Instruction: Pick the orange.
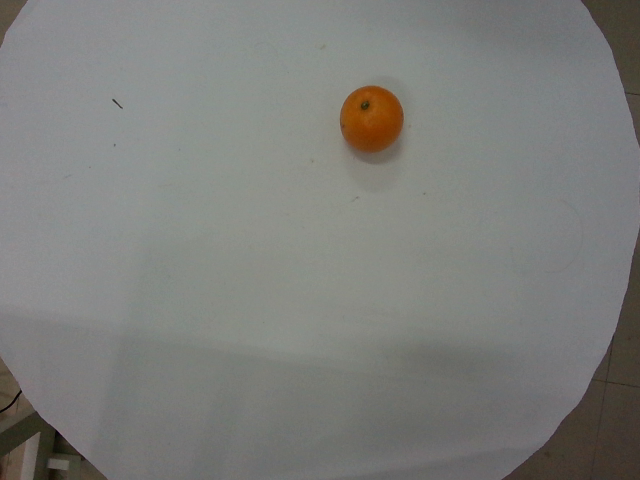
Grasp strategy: vertical